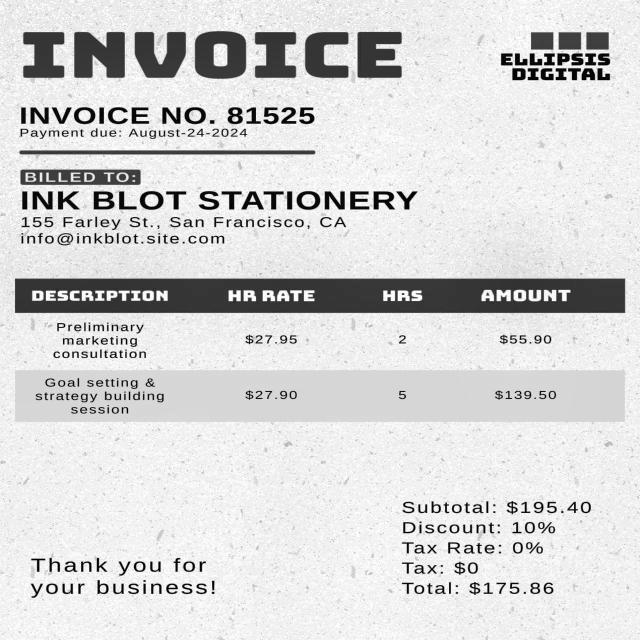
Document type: Invoice